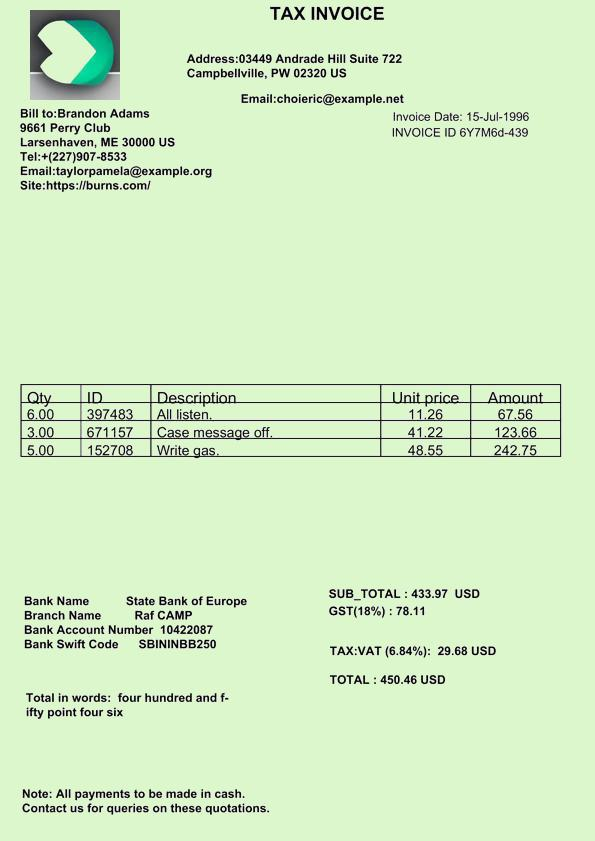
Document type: Invoice